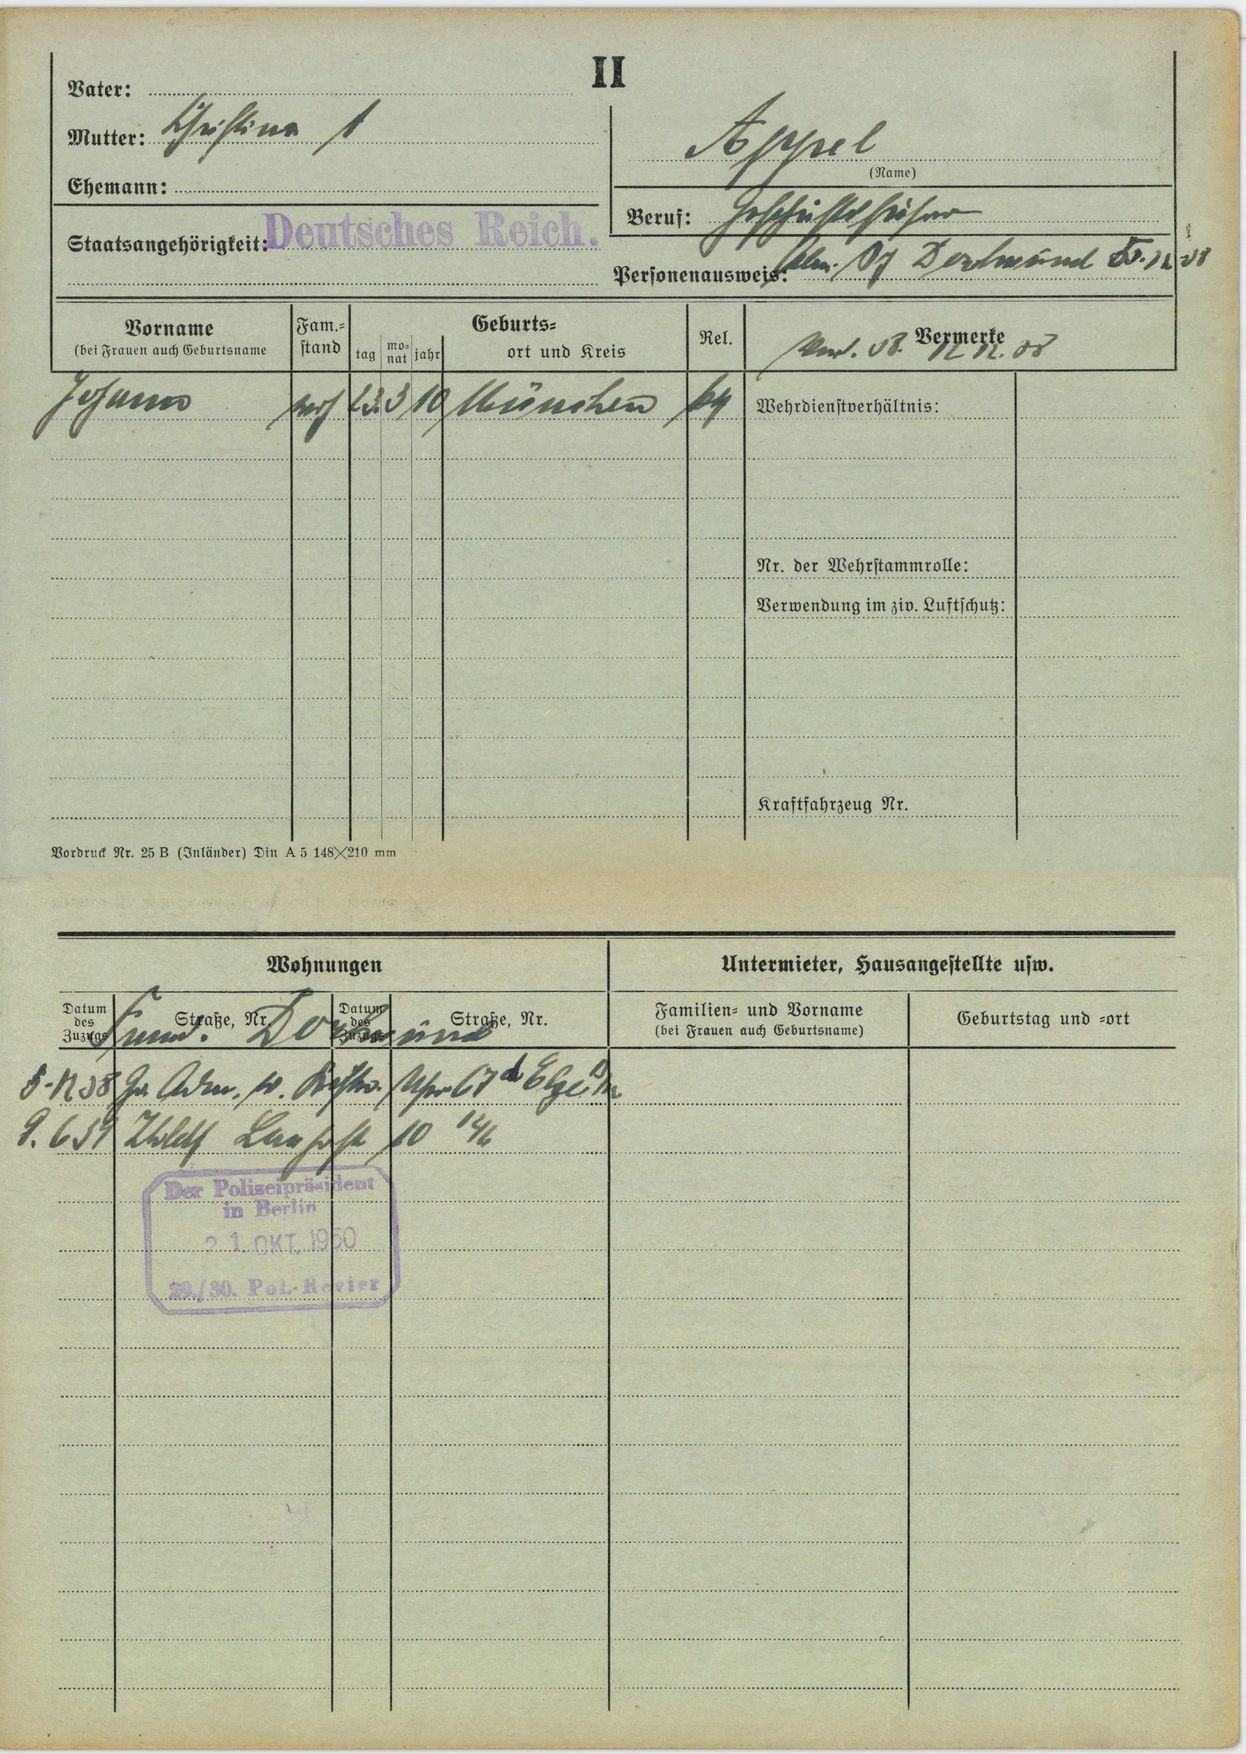
Appel